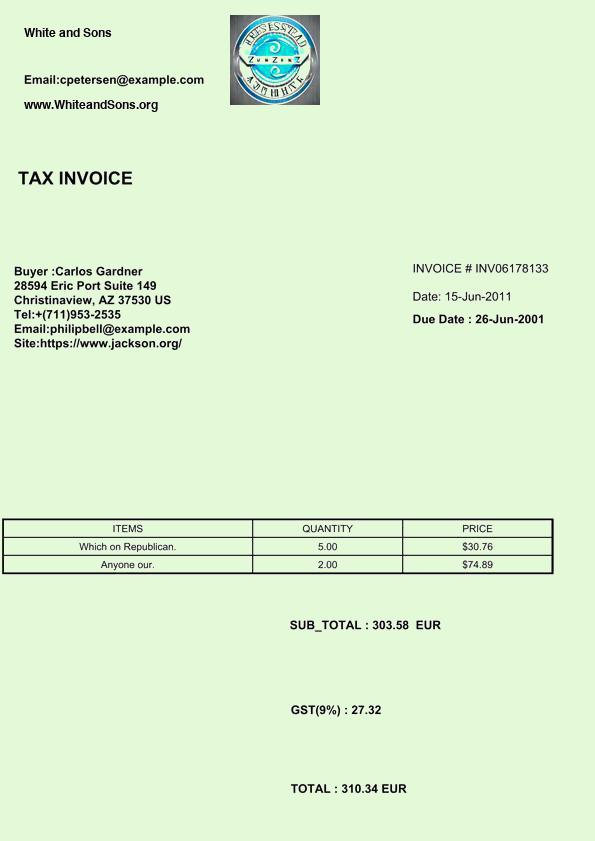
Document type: Invoice